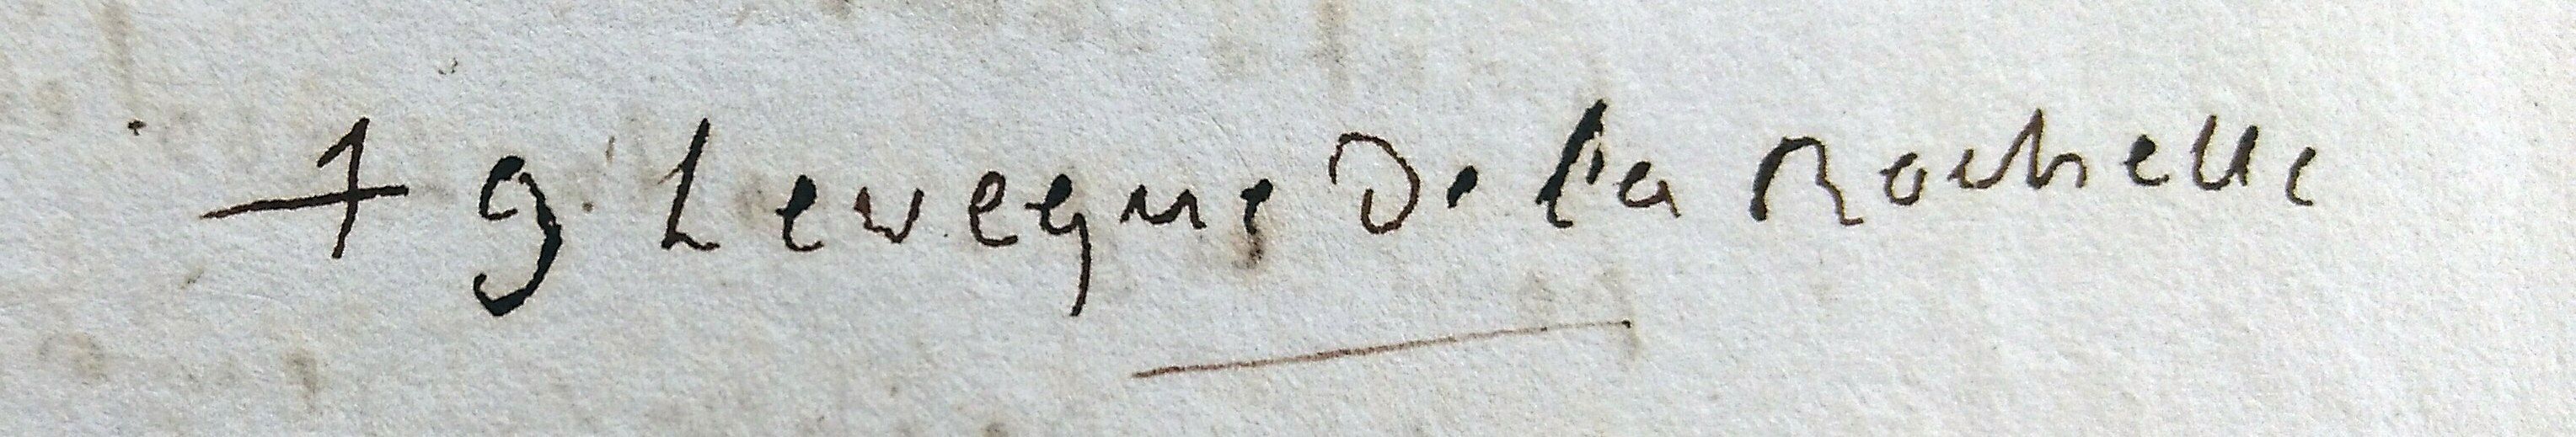
Signature of: gabriel laurent paillou